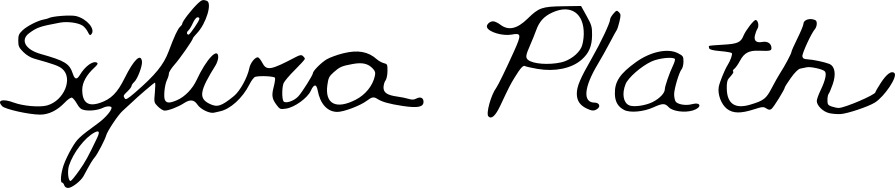
Signature of: sylvia plath